Question: What jurisdiction, city, or county is the document associated with?
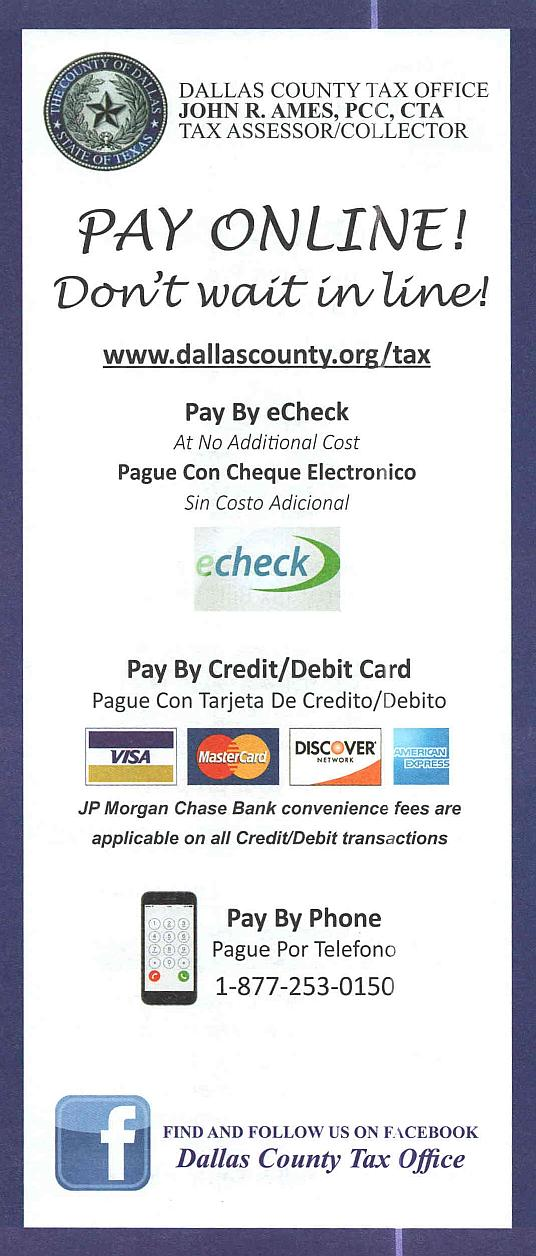
Answer: "Dallas County"